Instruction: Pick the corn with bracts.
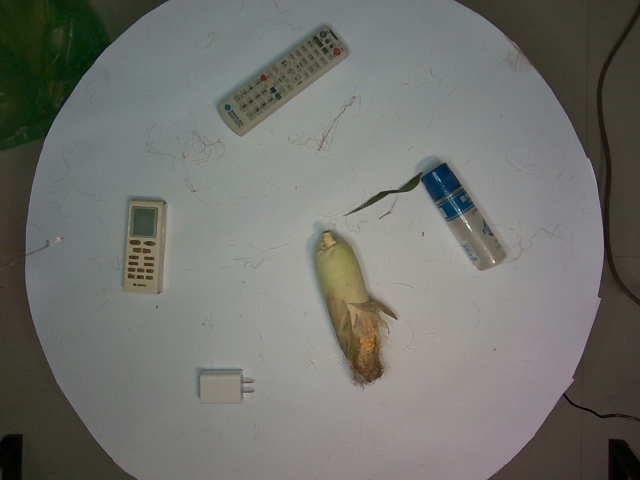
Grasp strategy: vertical